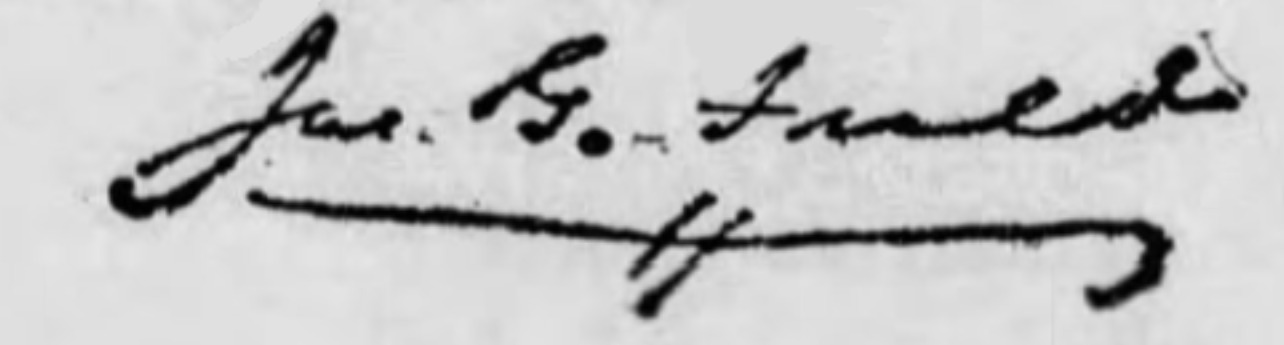
Signature of: james g field